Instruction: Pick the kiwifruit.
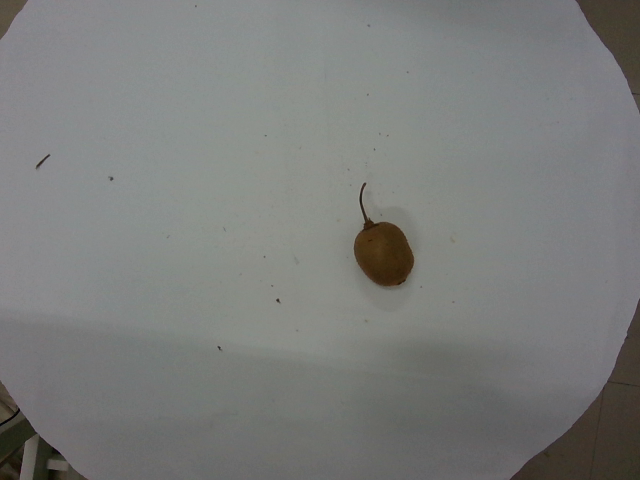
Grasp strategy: vertical